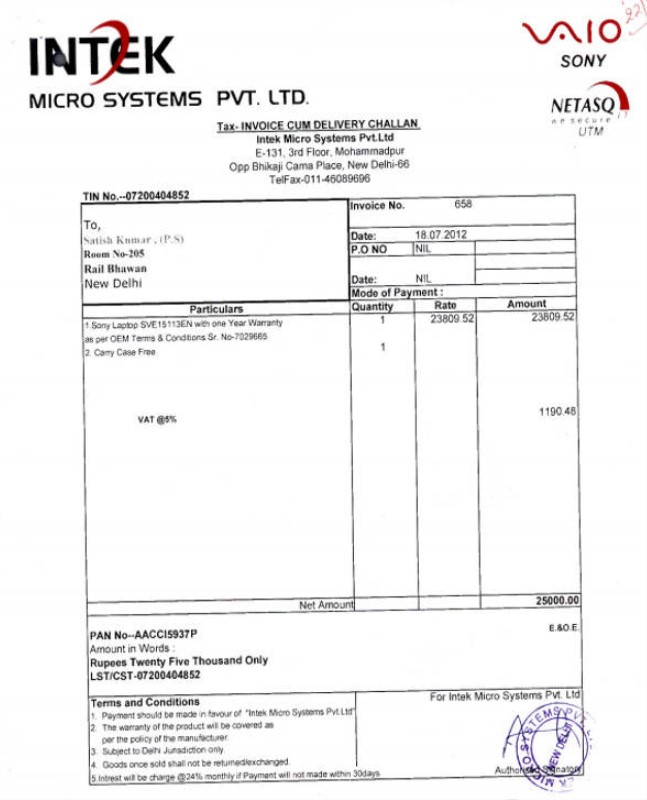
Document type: Invoice